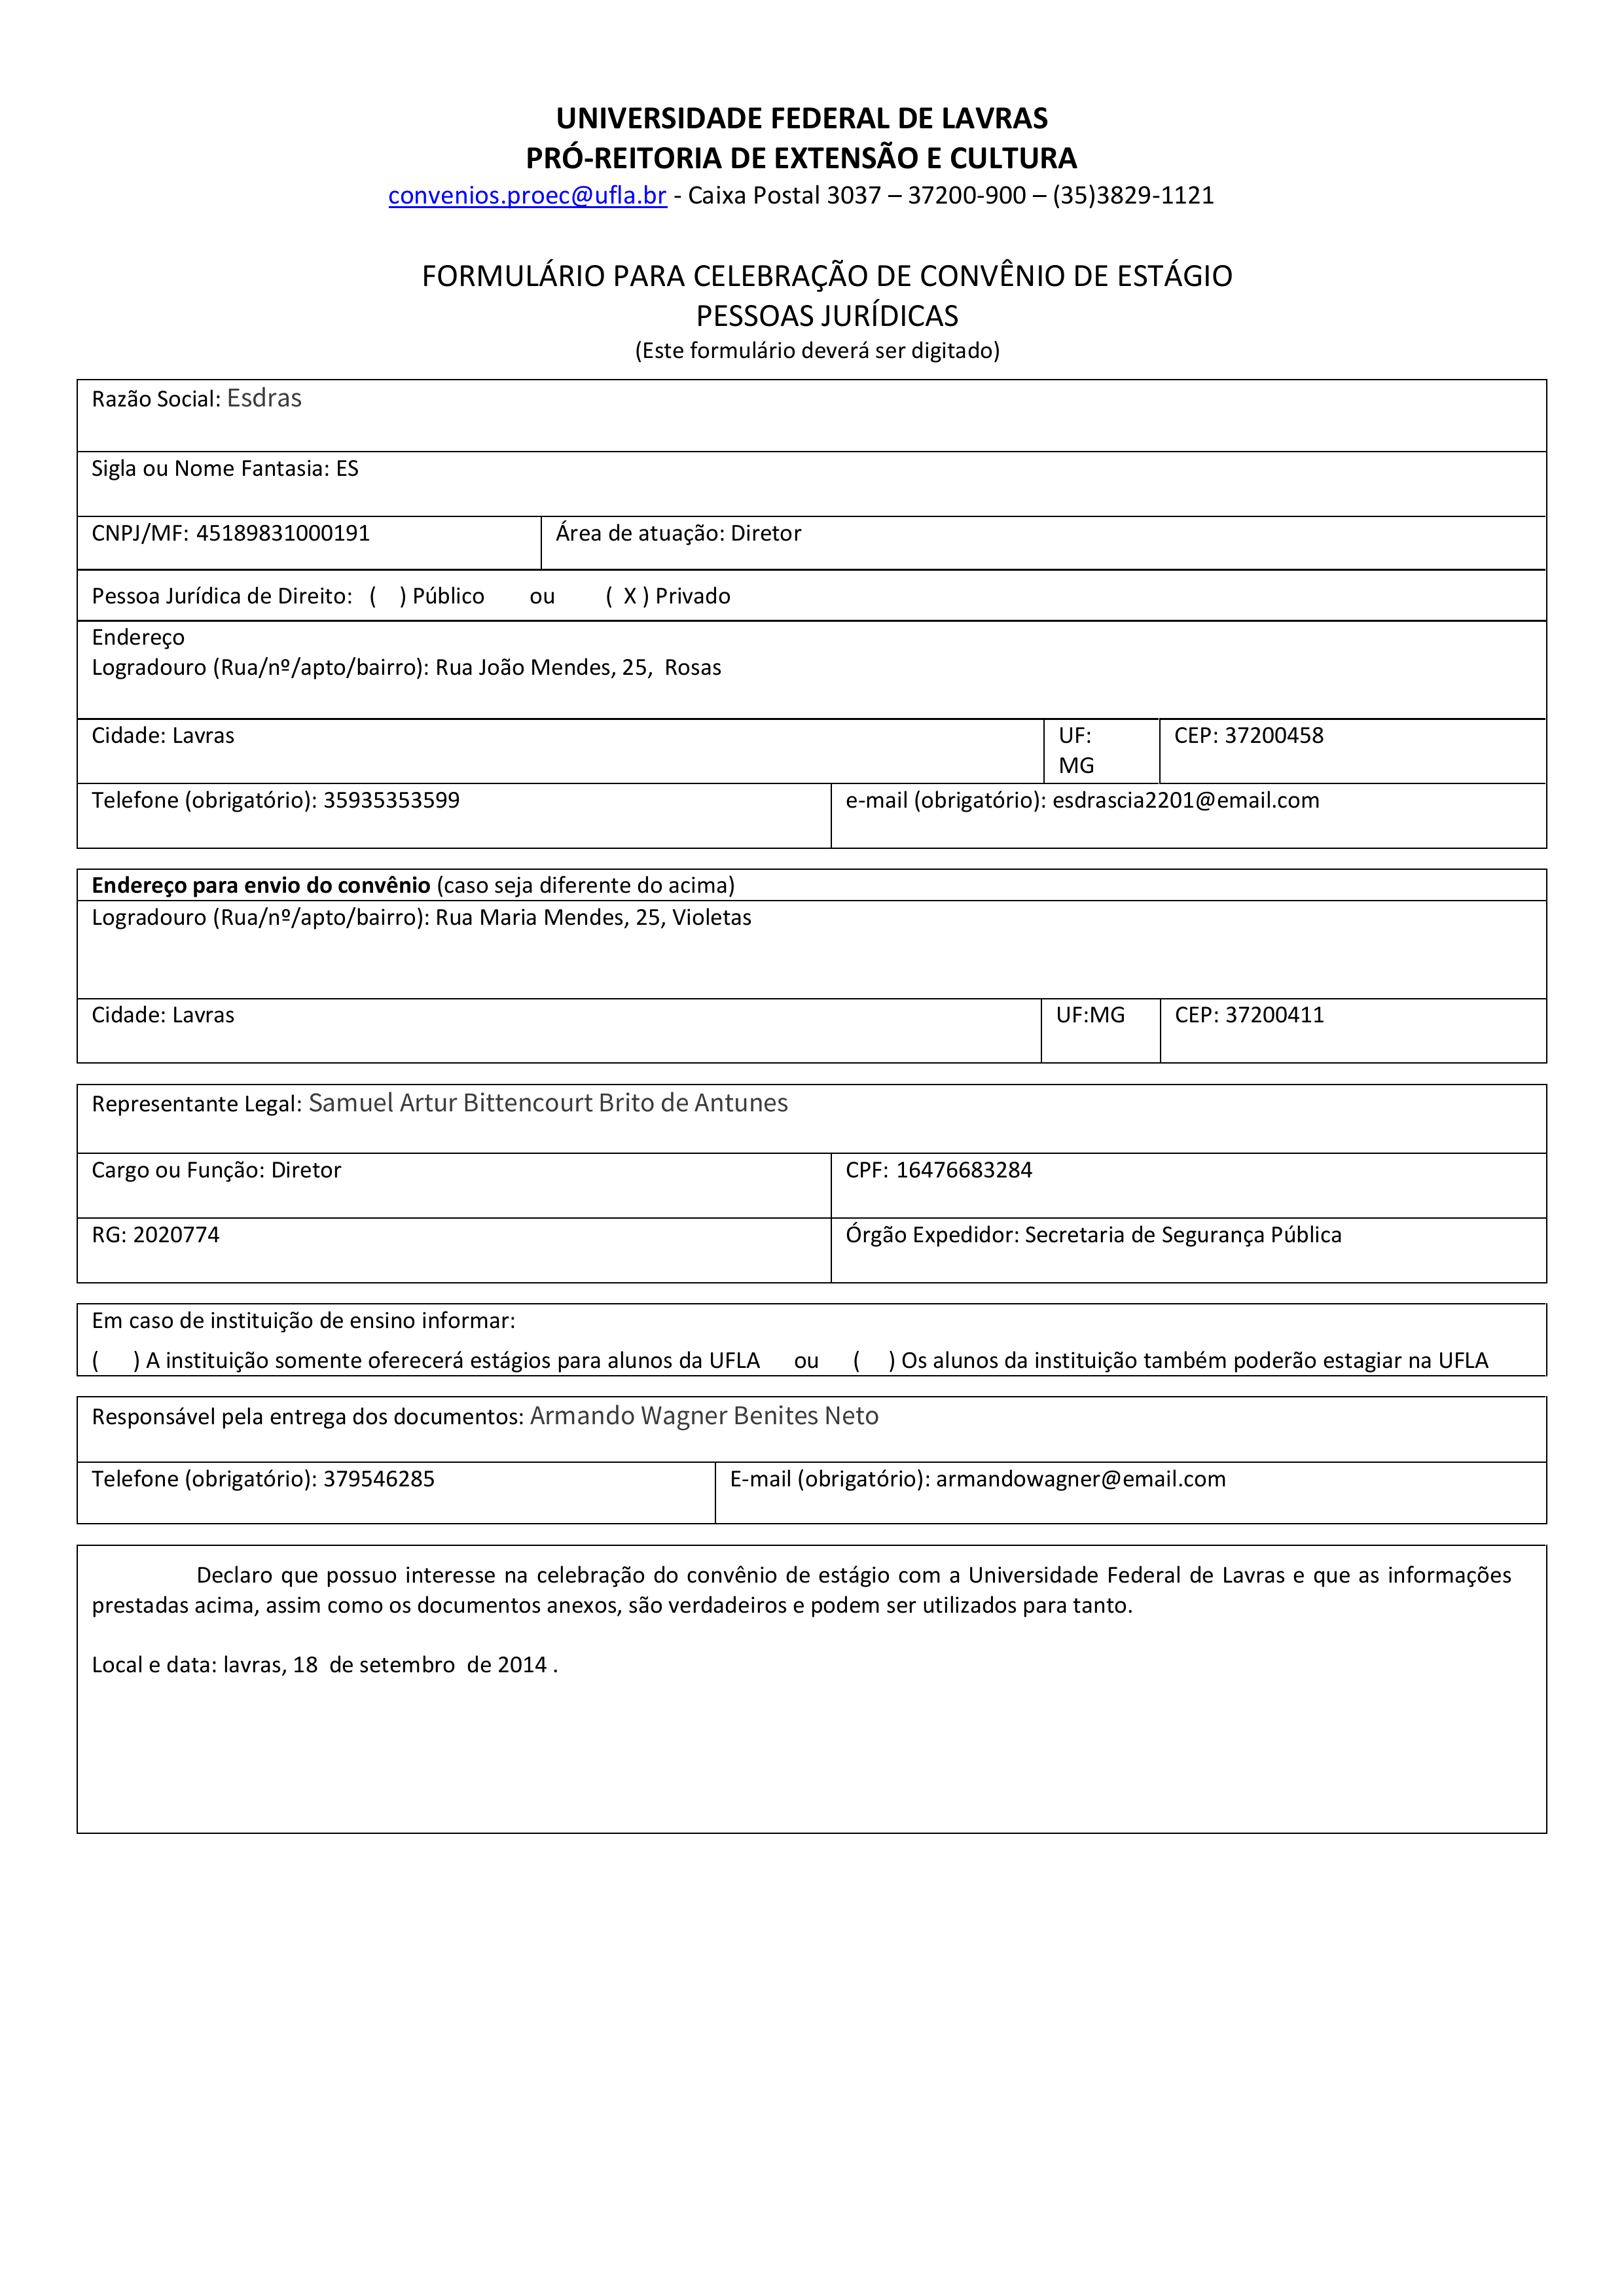
UNIVERSIDADE FEDERAL DE LAVRAS
PRÓ-REITORIA DE EXTENSÃO E CULTURA
convenios.proec@ufla.br - Caixa Postal 3037 — 37200-900 — (35)3829-1121
FORMULÁRIO PARA CELEBRAÇÃO DE CONVÊNIO DE ESTÁGIO PESSOAS JURÍDICAS
(Este formulário deverá ser digitado)
Razão Social:
Esdras
Sigla ou Nome Fantasia:
ES
Área de atuação:
Diretor
CNPJ/MF:
45189831000191
Pessoa Jurídica de Direito:
() Público
Privado
(X)
ou
Endereço
Logradouro (Rua/nº/apto/bairro):
Rua João Mendes, 25, Rosas
Cidade:
Lavras
UF:
MG
CEP:
37200458
Telefone (obrigatório):
35935353599
e-mail (obrigatório):
esdrascia2201@email.com
Endereço para envio do convênio (caso seja diferente do acima)
Logradouro (Rua/nº/apto/bairro):
Rua Maria Mendes, 25, Violetas
Cidade:
Lavras
UF:
MG
CEP:
37200411
Representante Legal:
Samuel Artur Bittencourt Brito de Antunes
Cargo ou Função:
Diretor
CPF:
16476683284
Órgão Expedidor:
Secretaria de Segurança Pública
RG:
2020774
Em caso de instituição de ensino informar:
() A instituição somente oferecerá estágios para alunos da UFLA
() Os alunos da instituição também poderão estagiar na UFLA
ou
Responsável pela entrega dos documentos:
Armando Wagner Benites Neto
Telefone (obrigatório):
379546285
E-mail (obrigatório):
armandowagner@email.com
Declaro que possuo interesse na celebração do convênio de estágio com a Universidade Federal de Lavras e que as informações prestadas acima, assim como os documentos anexos, são verdadeiros e podem ser utilizados para tanto.
Local e data:
lavras, 18 de setembro de 2014.